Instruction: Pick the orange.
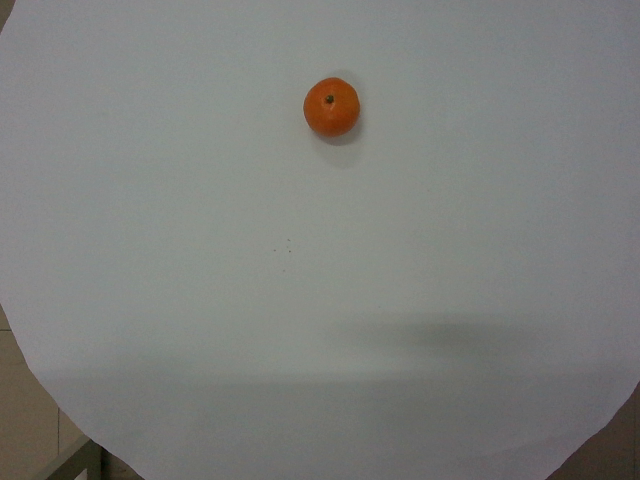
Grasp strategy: vertical